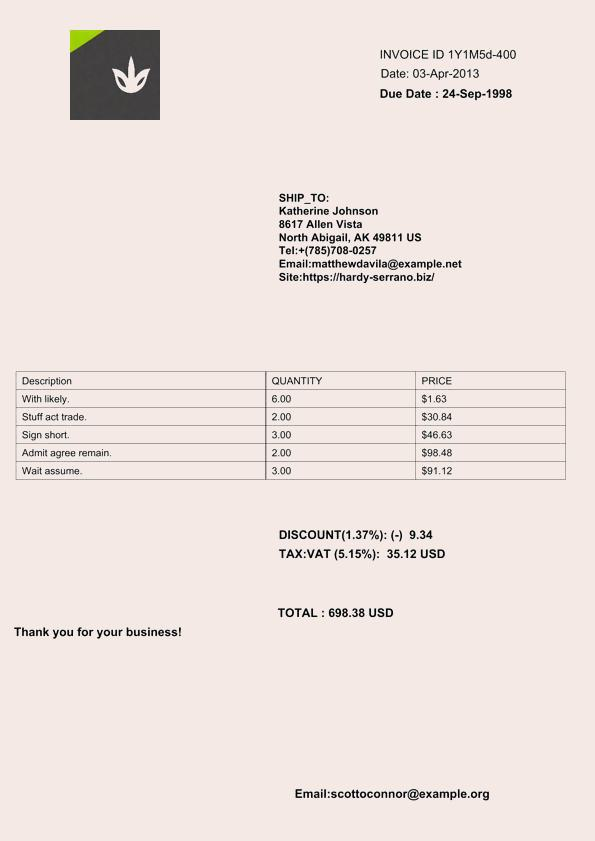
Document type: Invoice